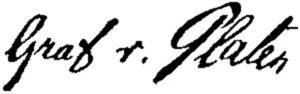
Signature of: august von platen hallermünde